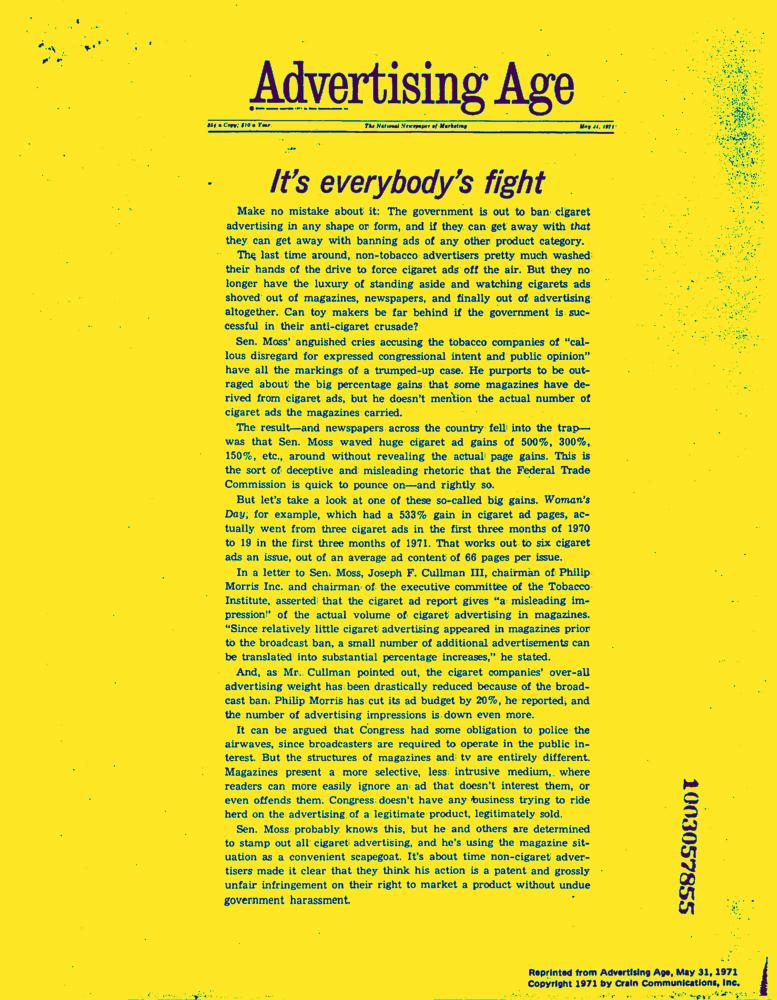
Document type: News-Article